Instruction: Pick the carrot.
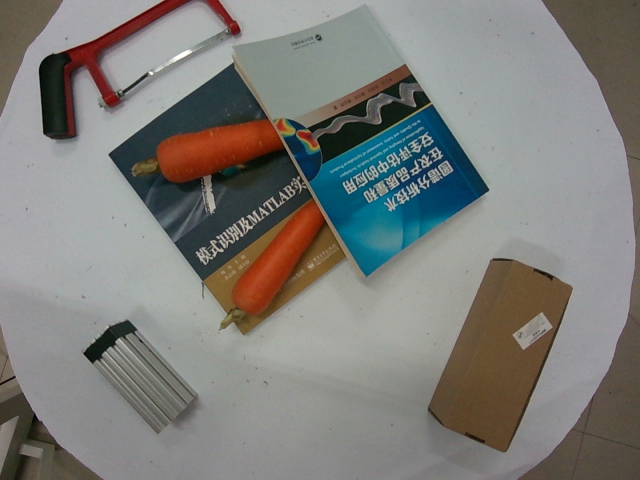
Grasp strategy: vertical